Question: What appears to be the issue?
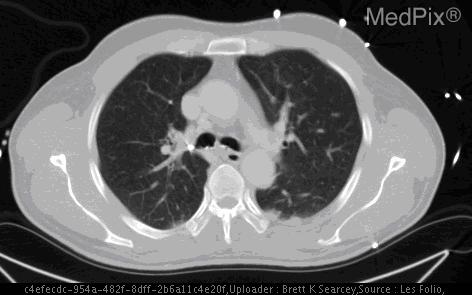
Answer: The findings suggest The chest x-ray was "negative" and is not included in this report.

Chest CT imaging, obtained with the patient lying supine, revealed radiopaque material lining the dependant portions of the trachea as well as the main stem bronchi and bronchioles.

No particulate matter was noted within the sinuses.. There is abnormal hyperattenuating material in the treacheobronchial tree.. The patient might have a history of A 34 year old man injured by a blast - he was facing the explosion when it went off..